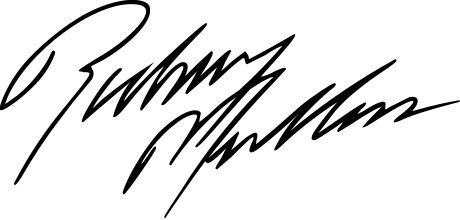
Signature of: rodney mullen